Question: What could the diagnosis suggest?
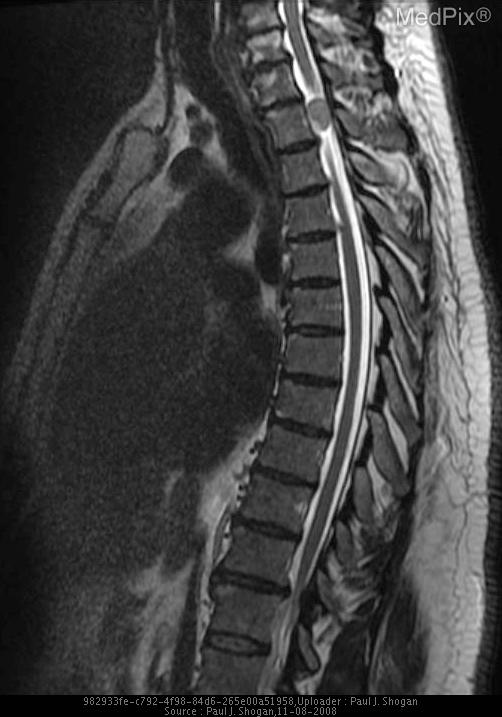
Answer: The possible diagnosis includes Intradural Extramedullary Neoplasms:

Schwannoma
Neurofibroma
Ganglioneuroma
Meningioma
Epidermoid
Dermoid
Metastasis.